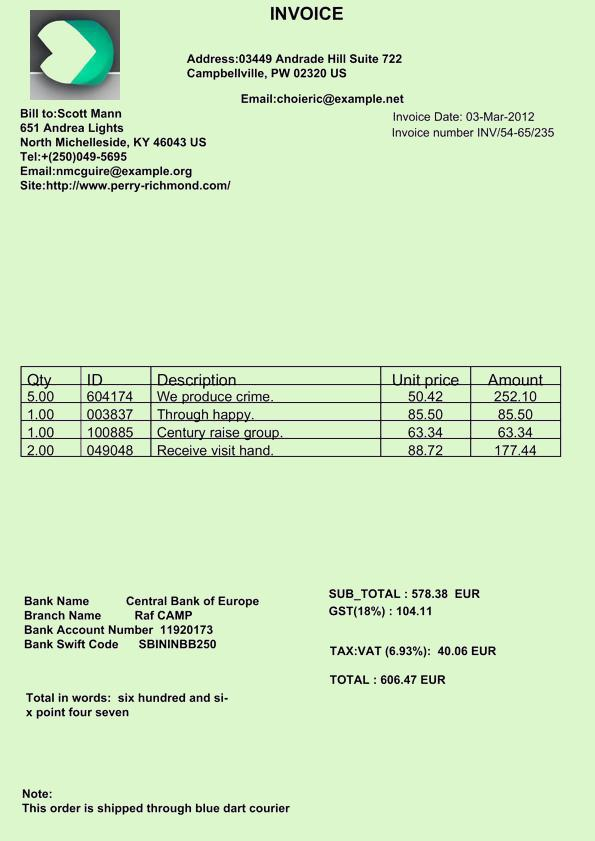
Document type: Invoice